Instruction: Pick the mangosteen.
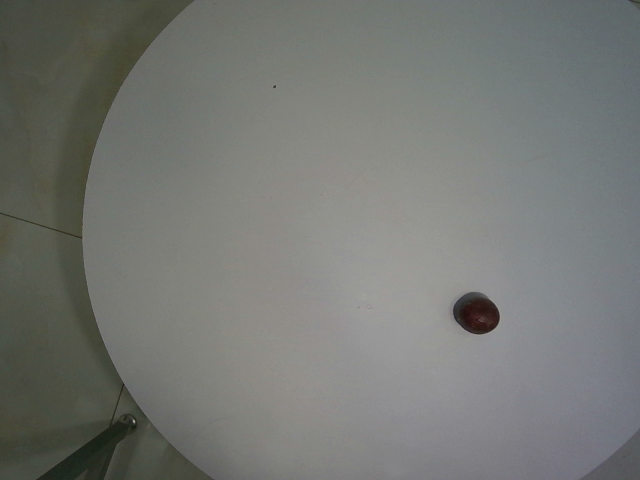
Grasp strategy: vertical